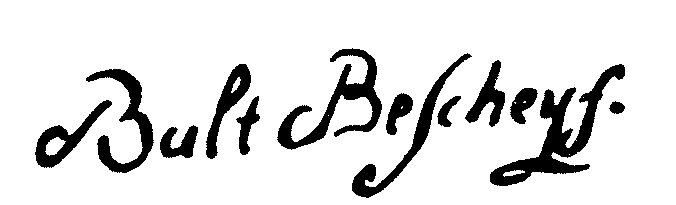
Signature of: balthasar beschey